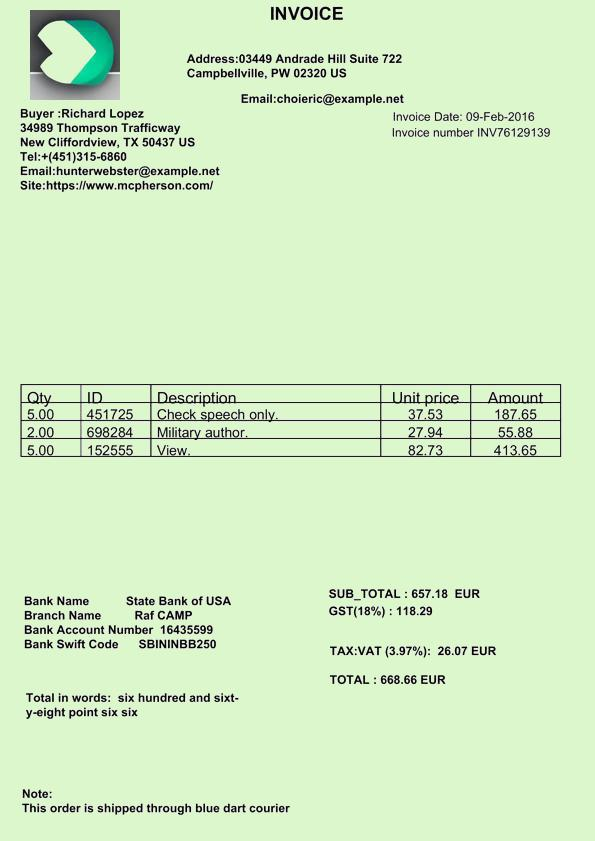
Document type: Invoice